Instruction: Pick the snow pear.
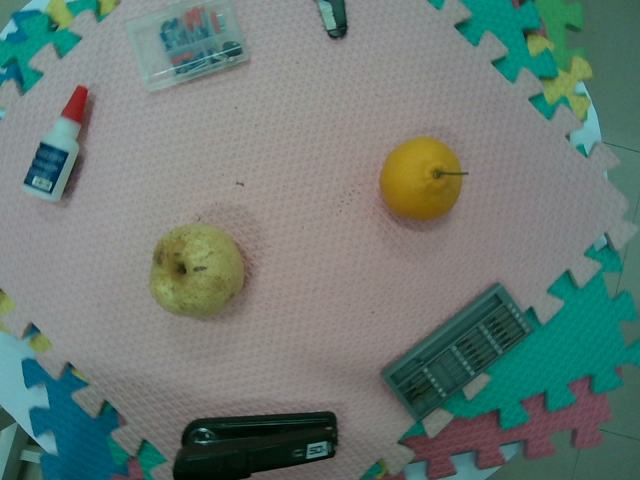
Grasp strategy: vertical